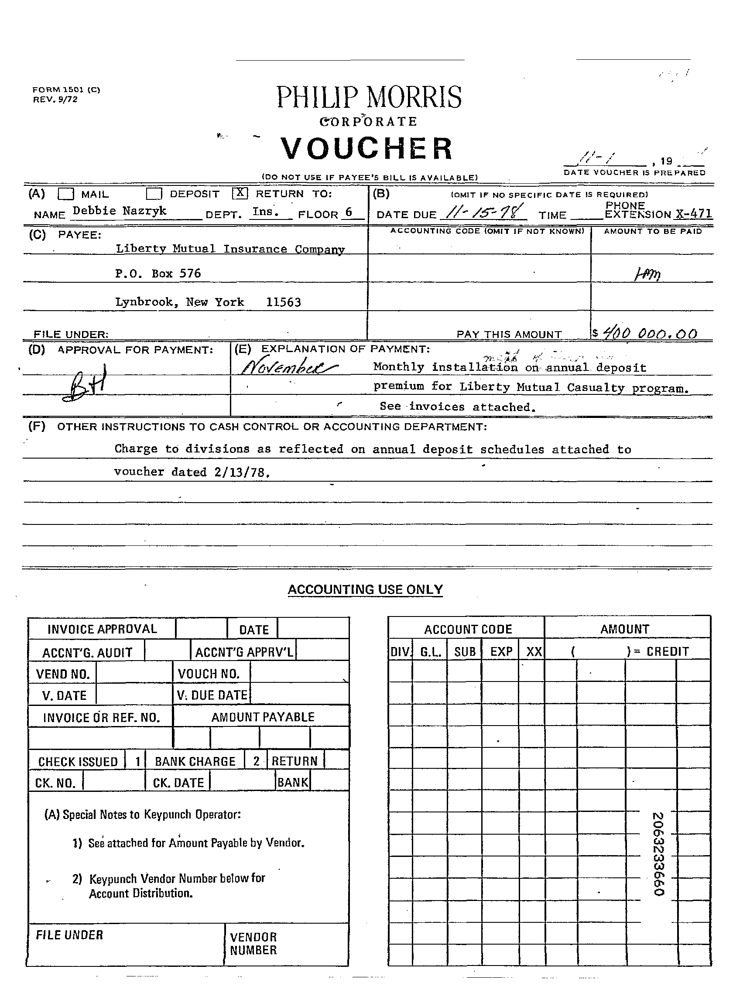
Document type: Invoice